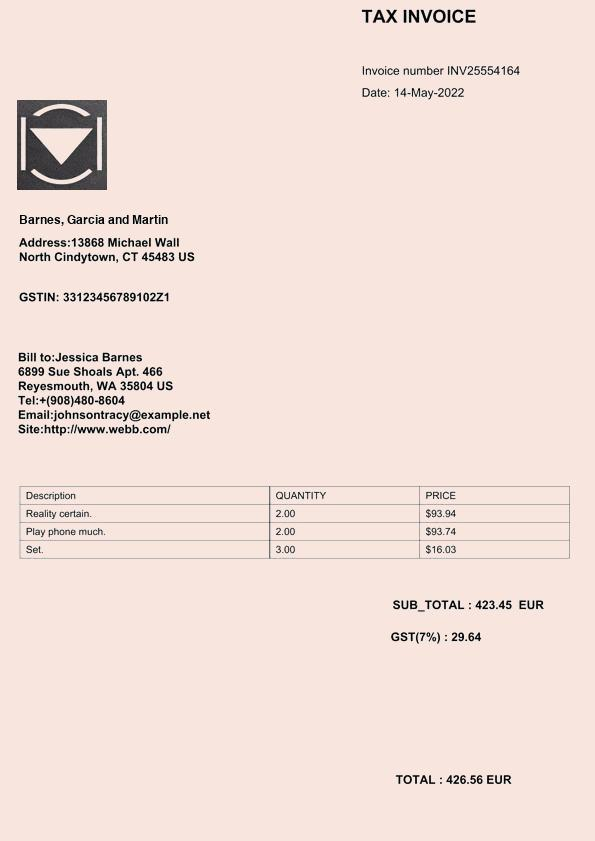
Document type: Invoice